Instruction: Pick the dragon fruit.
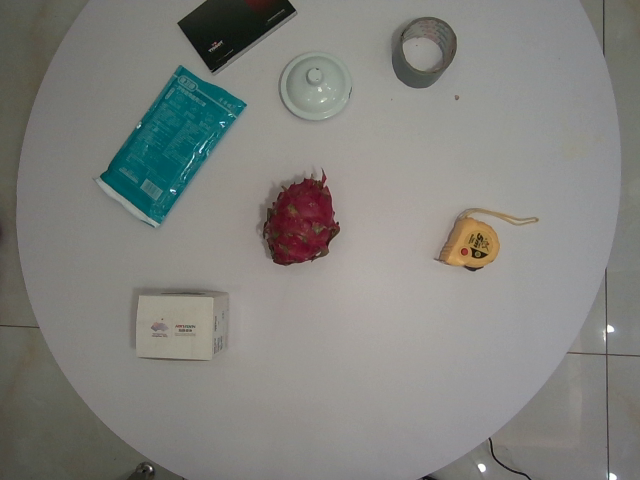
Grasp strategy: vertical